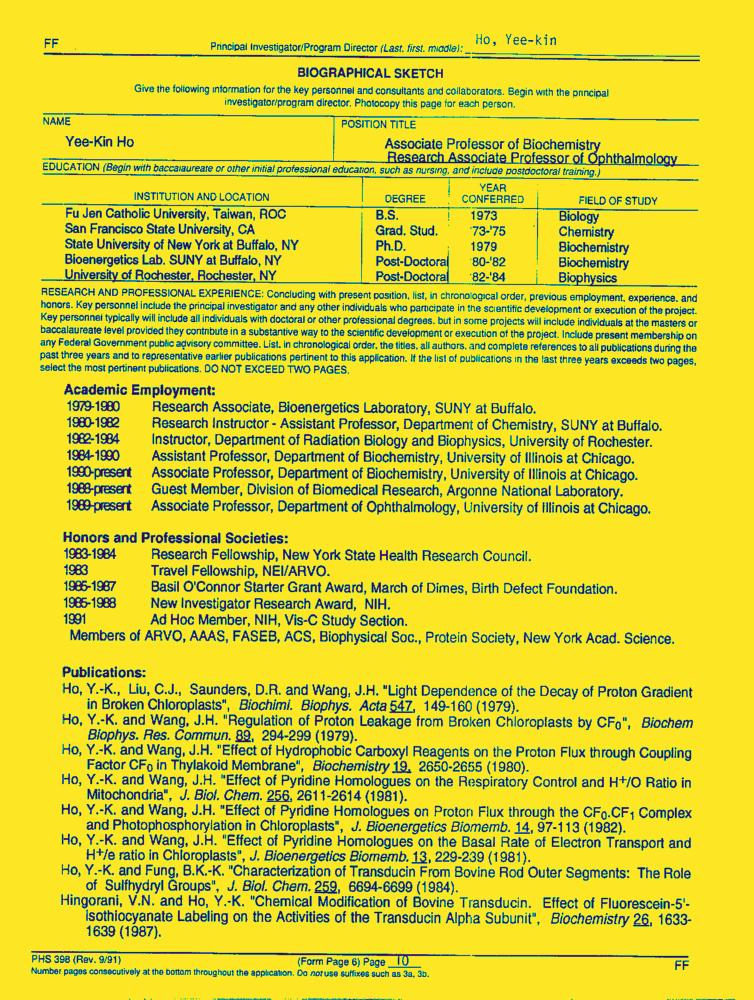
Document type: Resume-Doc